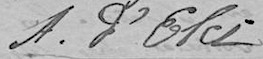
Signature of: angelo maria d elci